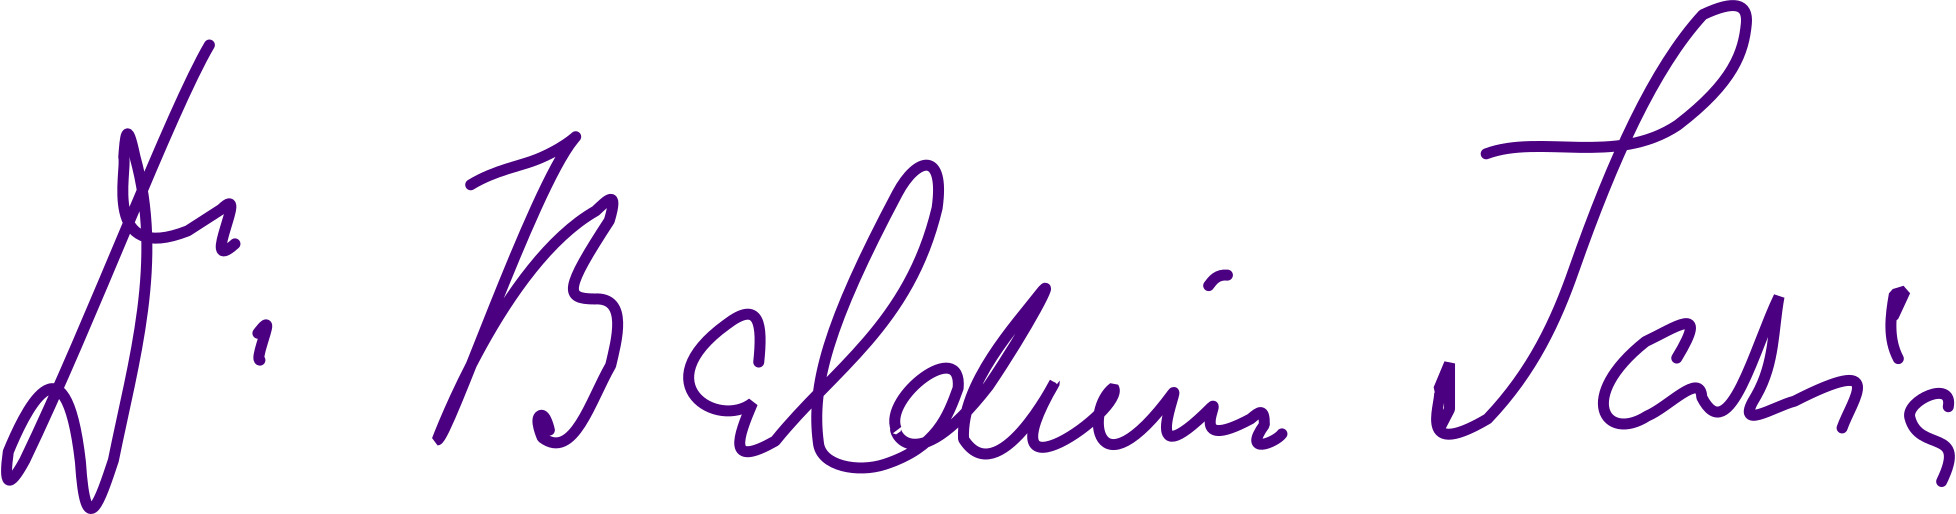
Signature of: balduin saria